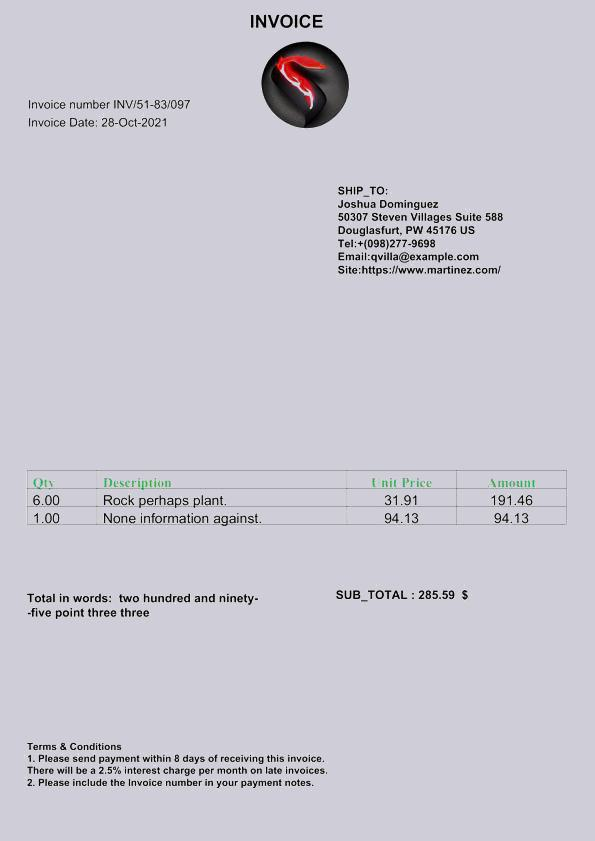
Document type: Invoice